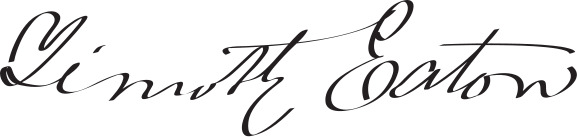
Signature of: timothy eaton